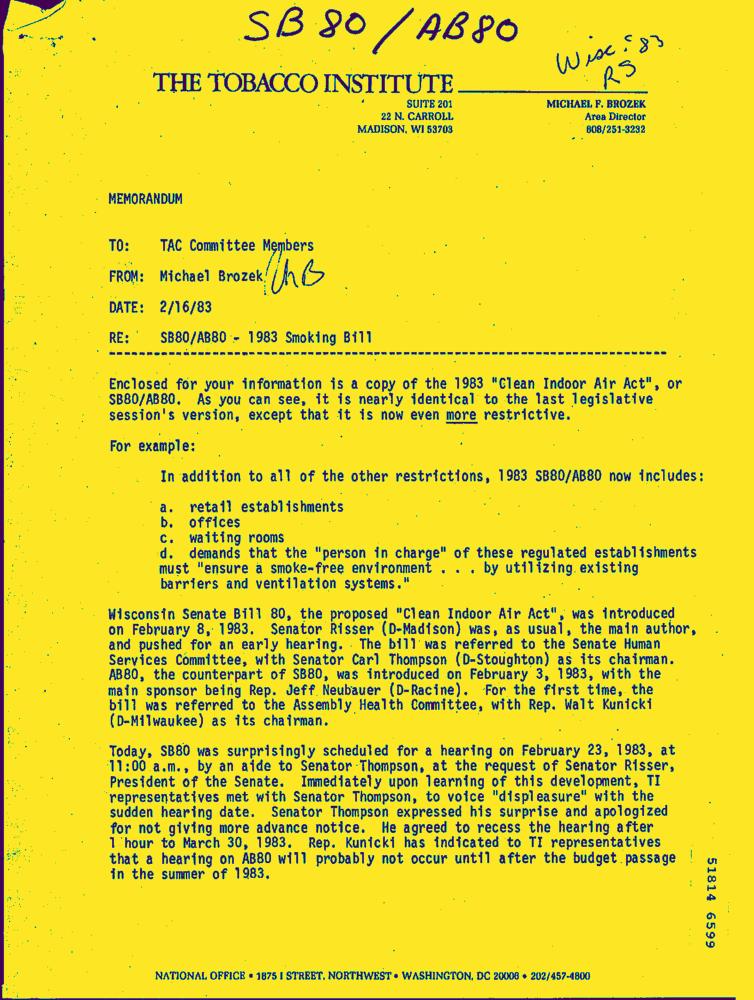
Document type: Letter-Doc